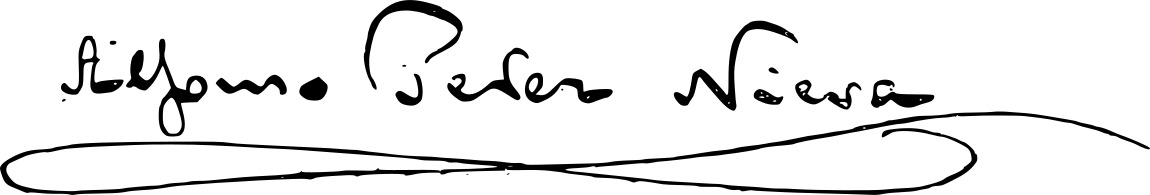
Signature of: alfonso pérez gómez nieva